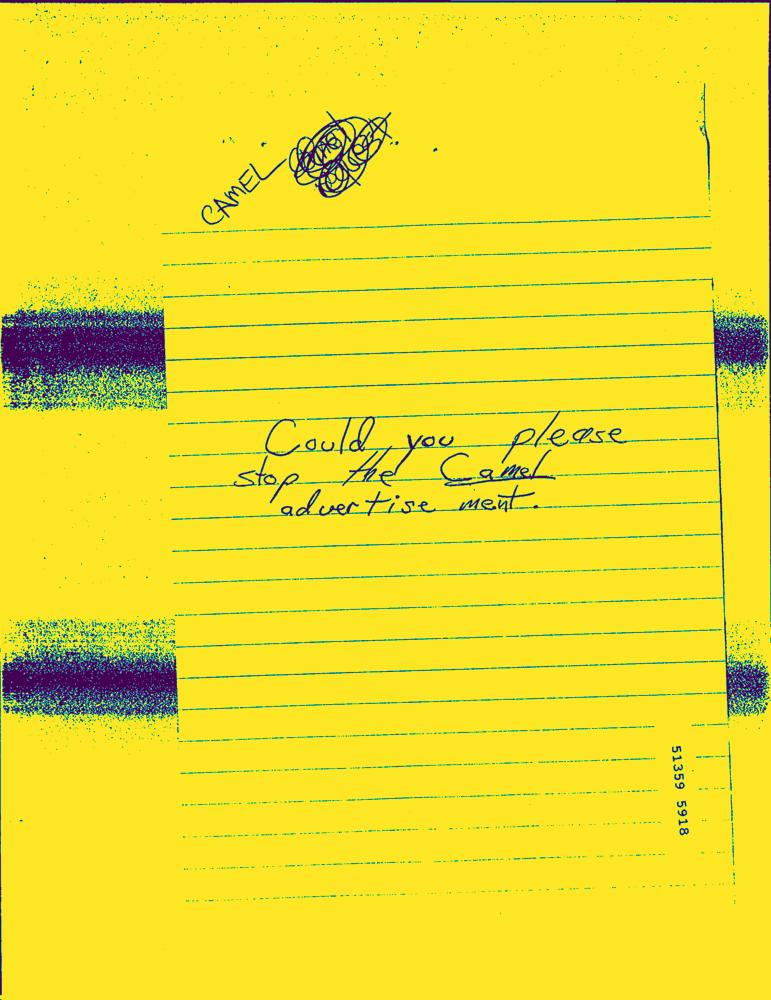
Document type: Hand-Written